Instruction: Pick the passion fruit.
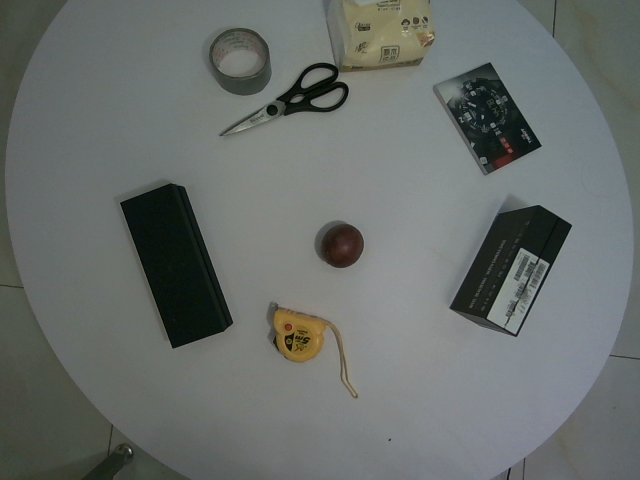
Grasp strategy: vertical